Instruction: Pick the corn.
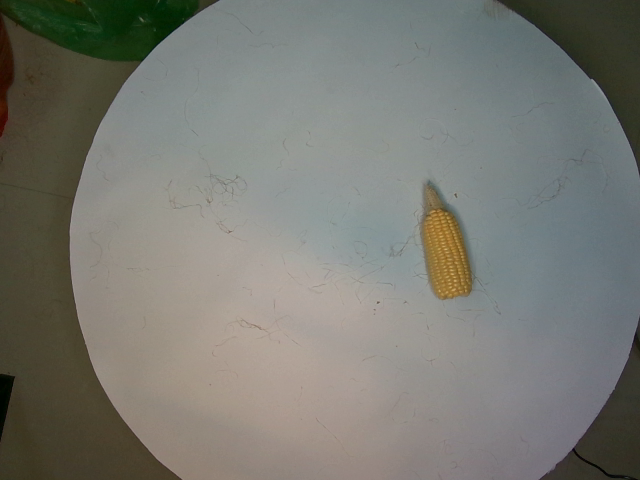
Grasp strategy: vertical